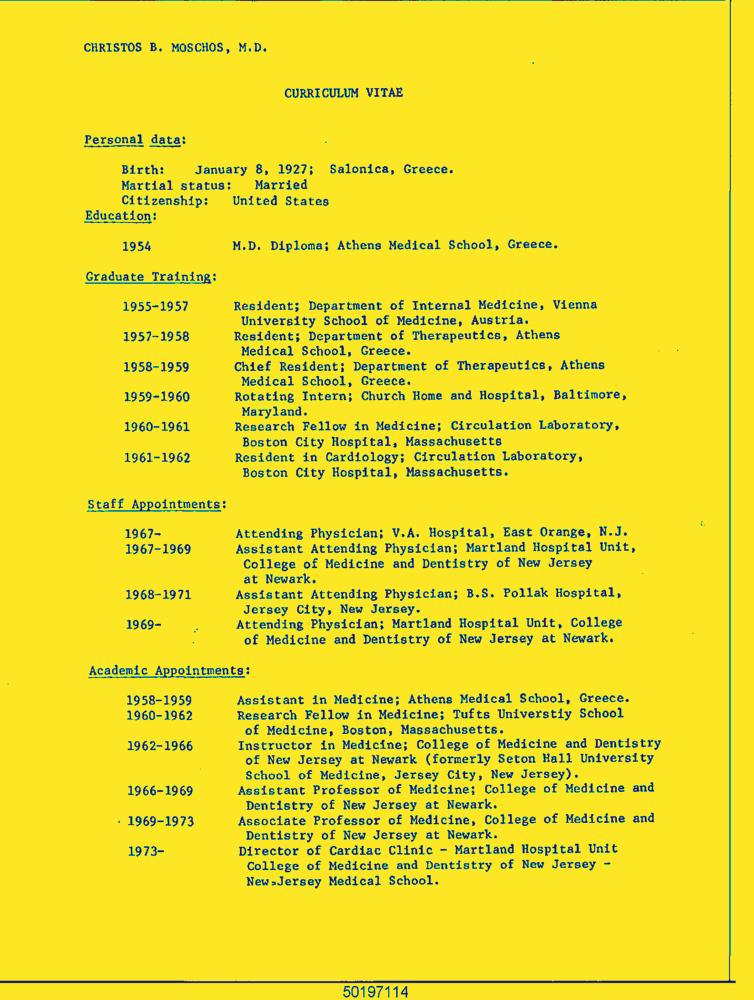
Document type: Resume-Doc